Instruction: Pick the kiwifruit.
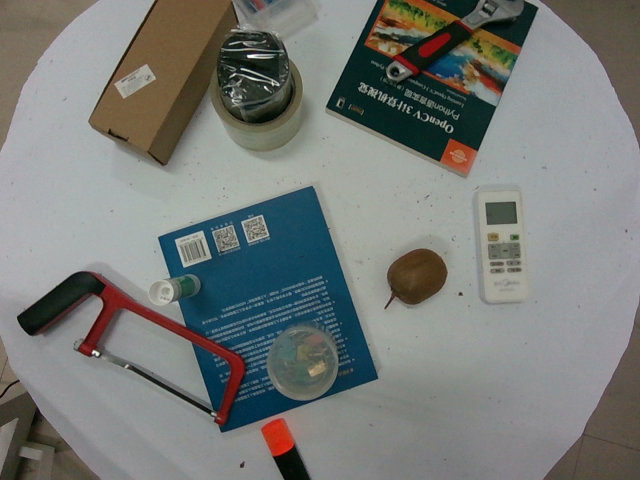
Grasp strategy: vertical